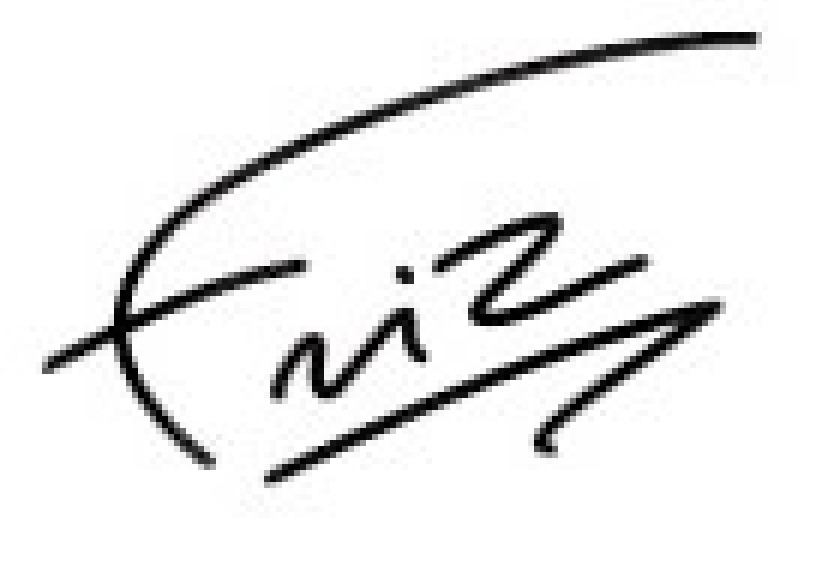
Signature of: friz